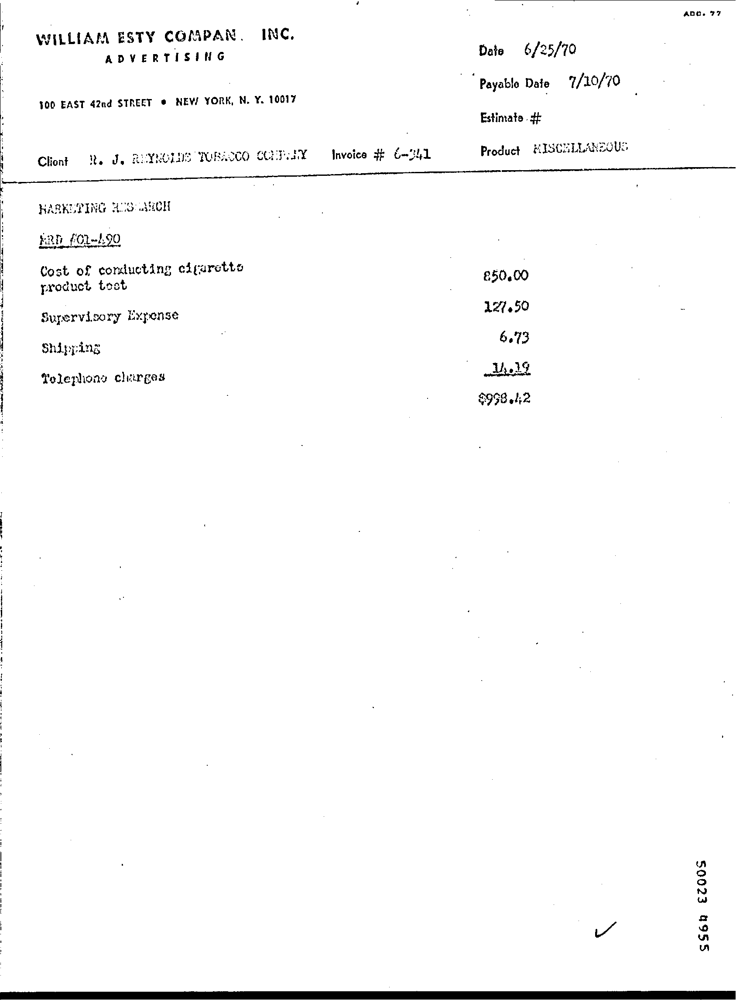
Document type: Invoice